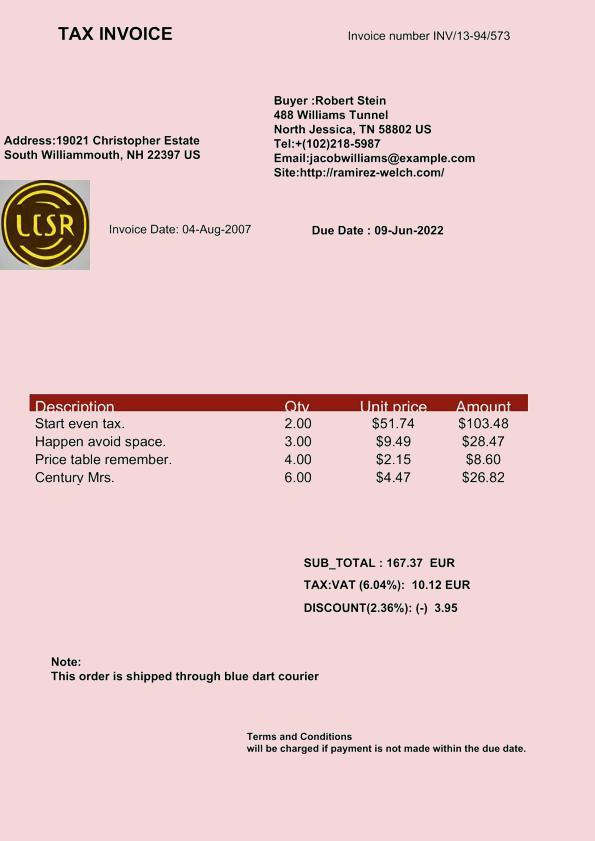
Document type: Invoice